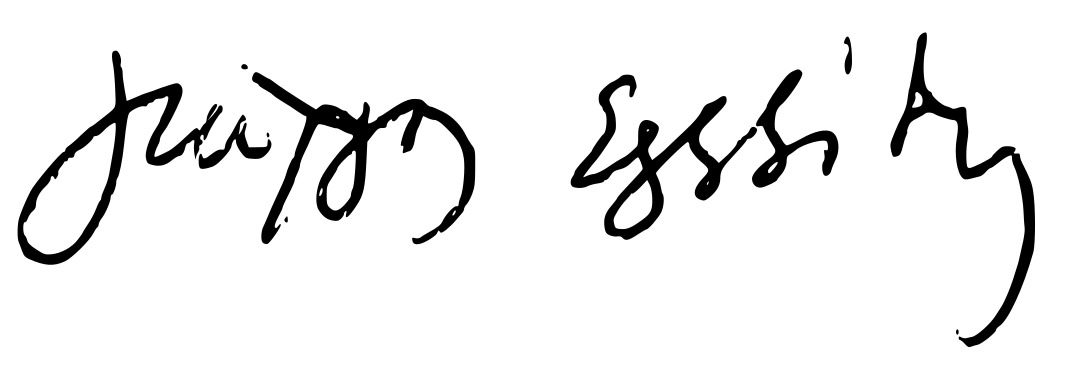
Signature of: georgios savvidis